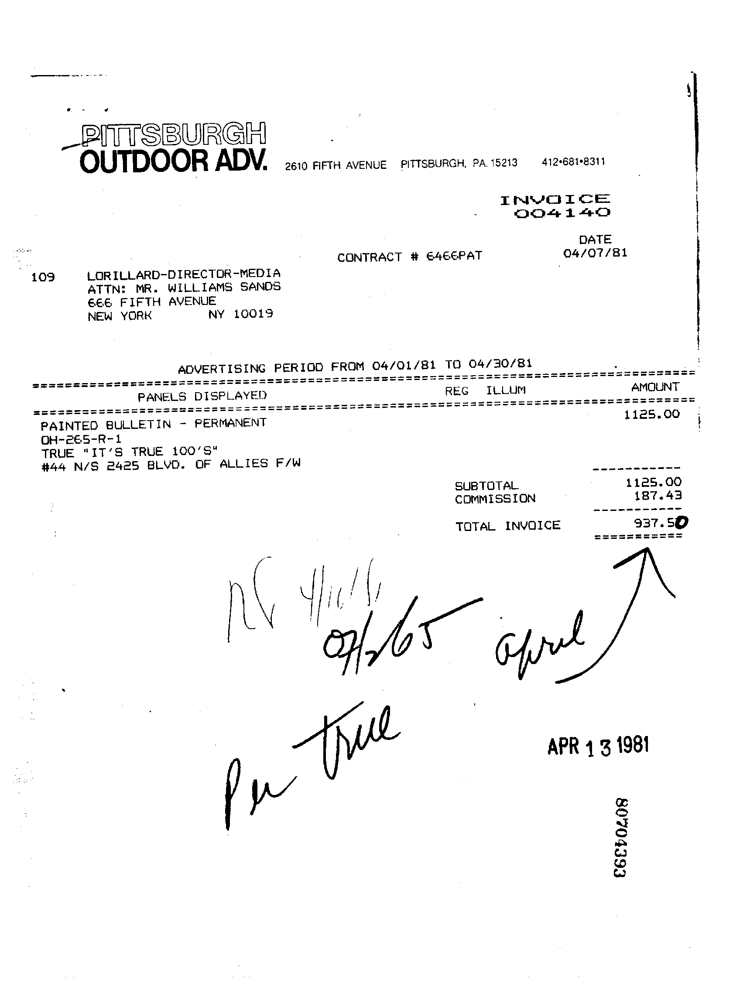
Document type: Invoice